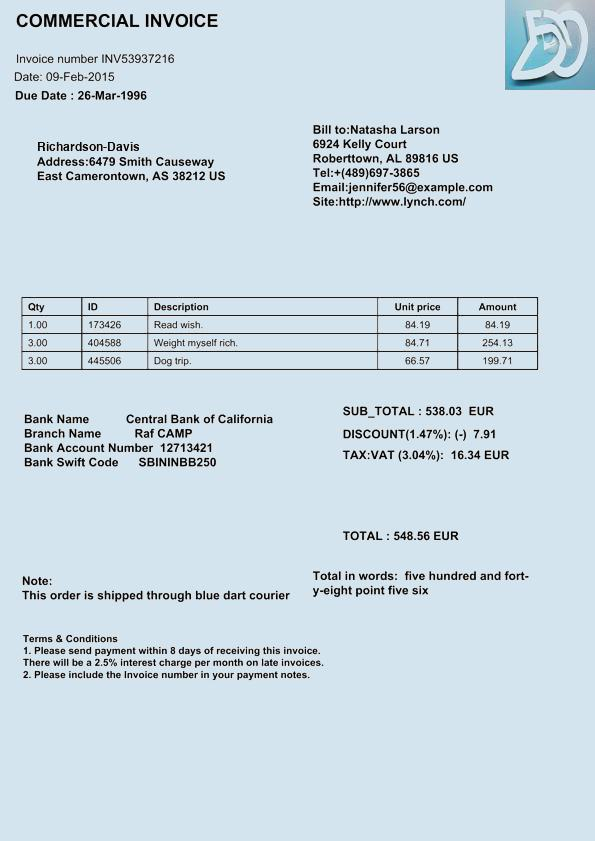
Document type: Invoice